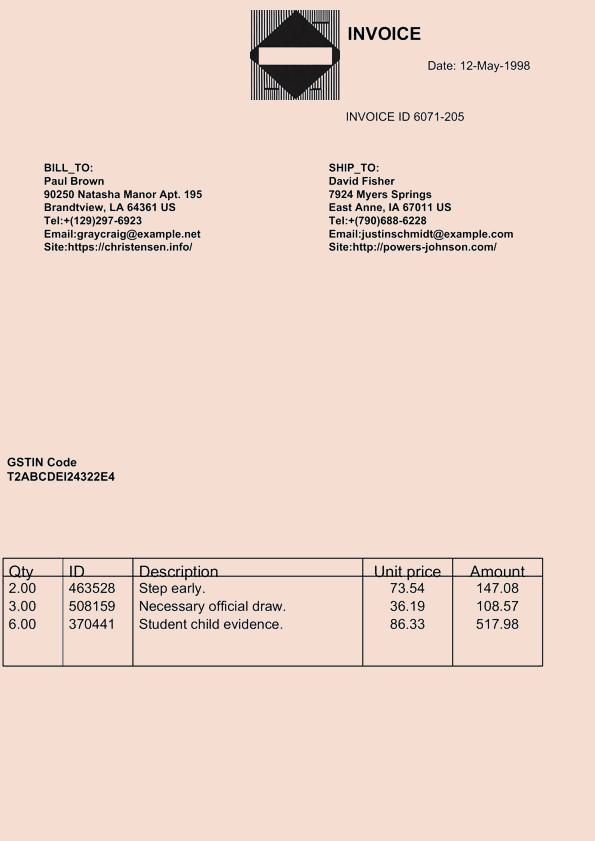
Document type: Invoice